Question: What might the diagnosis be?
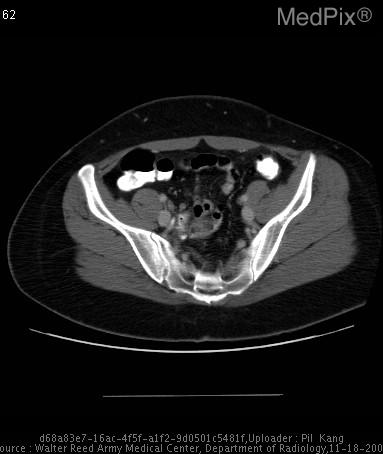
Answer: The possible diagnosis includes epiploic appendagitis.